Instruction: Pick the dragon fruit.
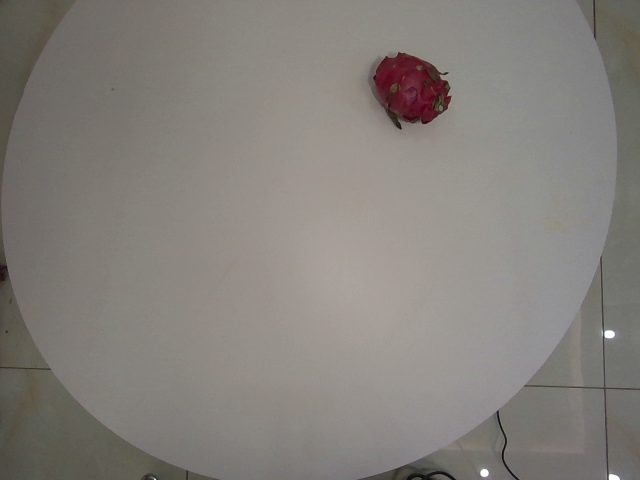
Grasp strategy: vertical